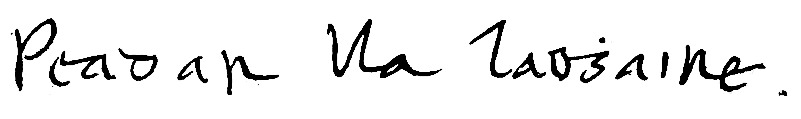
Signature of: peadar ua laoghaire